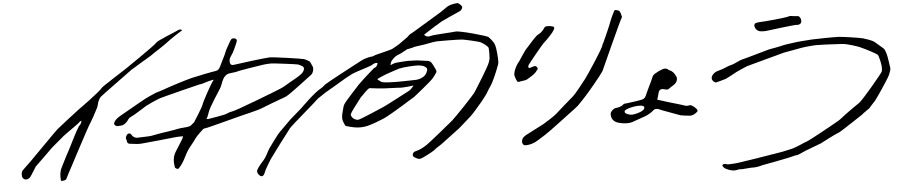
Signature of: ryō nakama